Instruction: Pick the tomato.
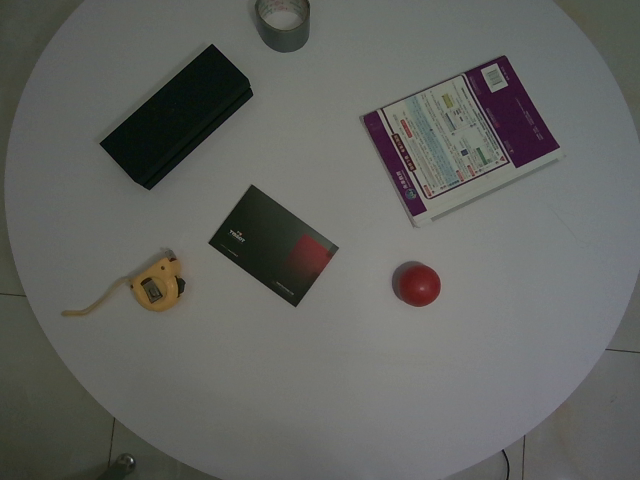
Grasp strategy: vertical